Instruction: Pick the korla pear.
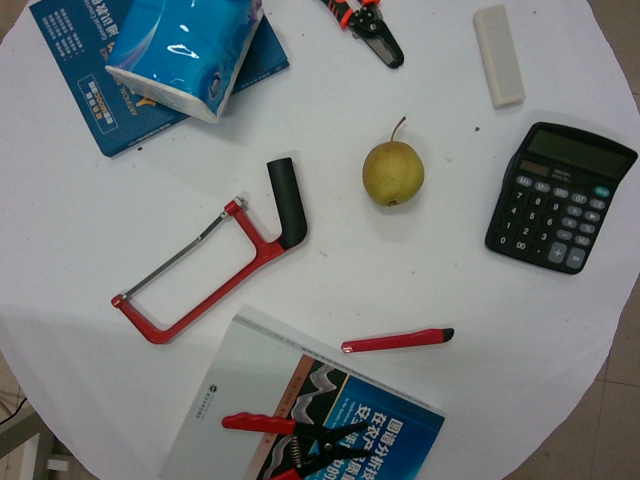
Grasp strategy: vertical